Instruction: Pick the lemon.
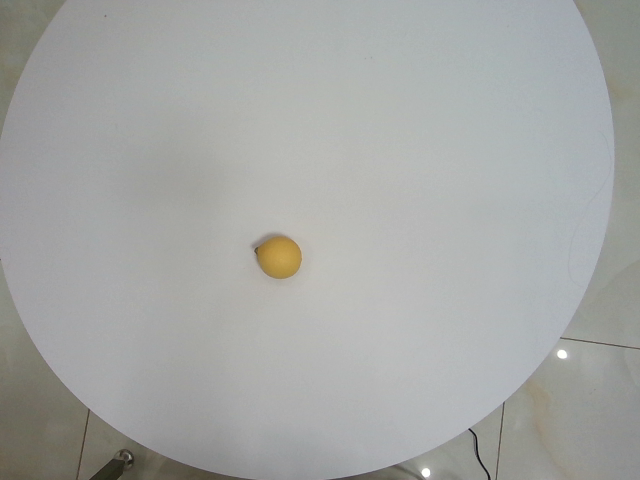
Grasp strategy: vertical